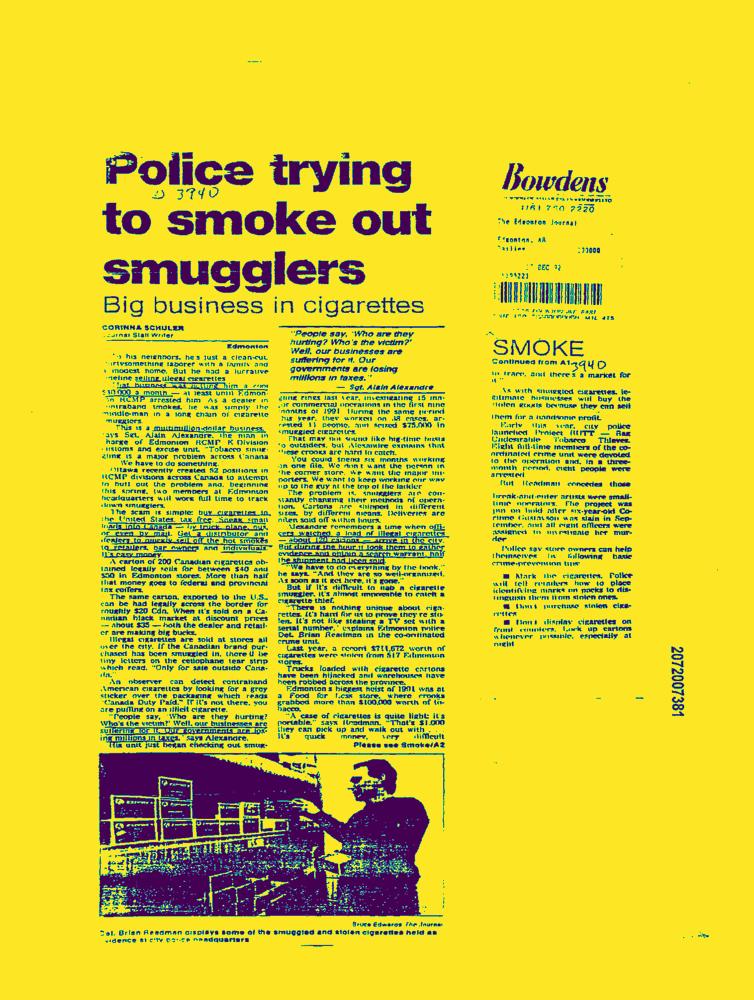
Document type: News-Article